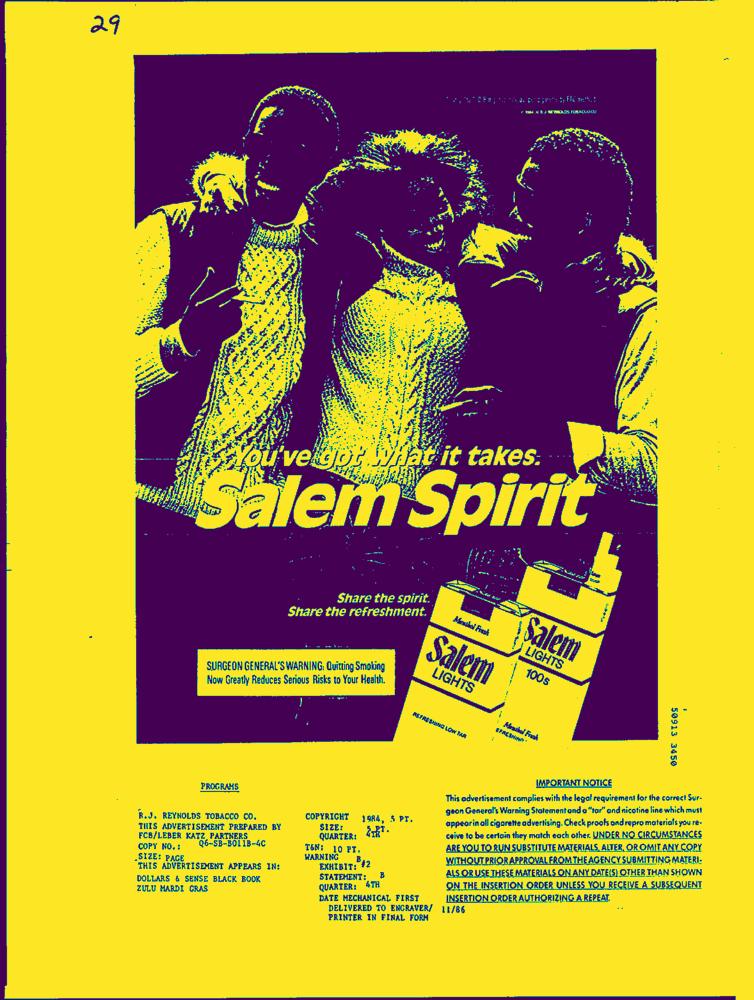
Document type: AD